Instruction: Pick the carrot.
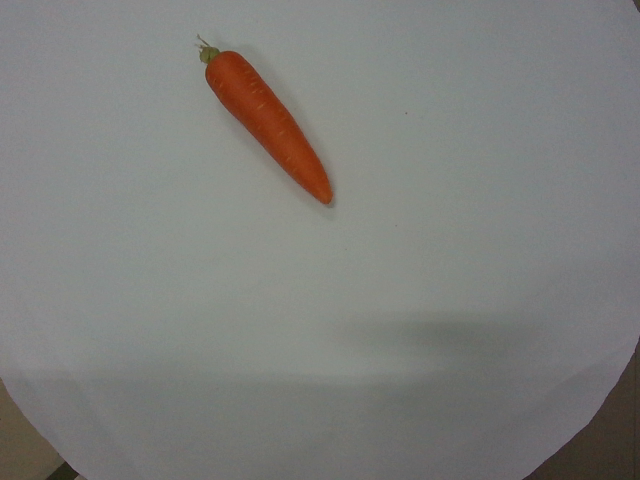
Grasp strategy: vertical